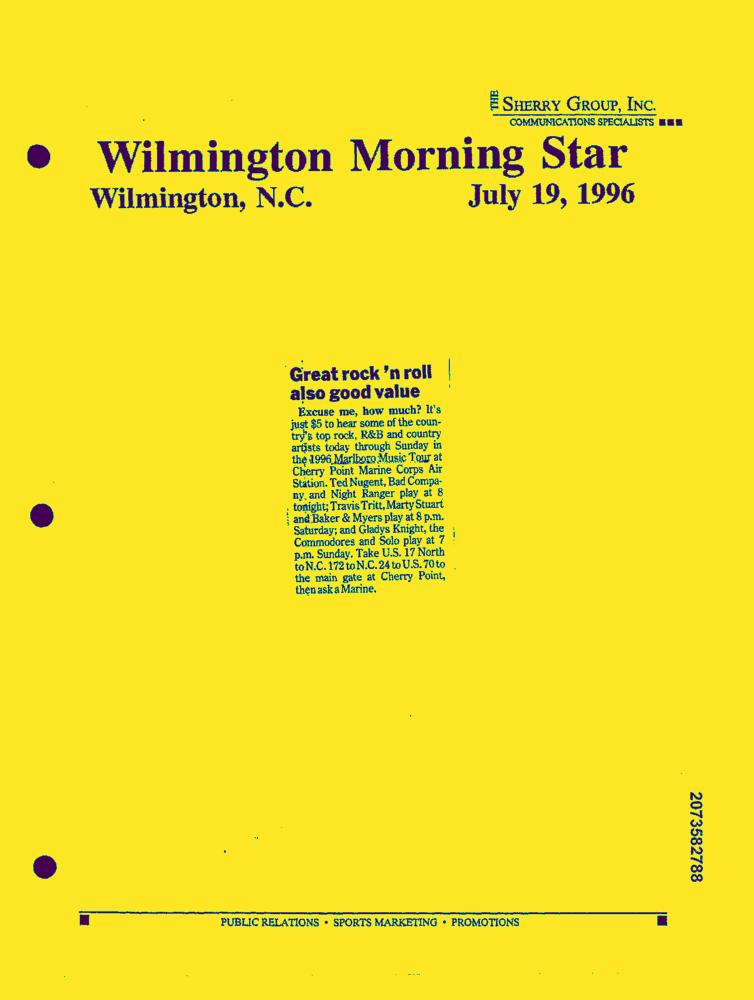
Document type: News-Article